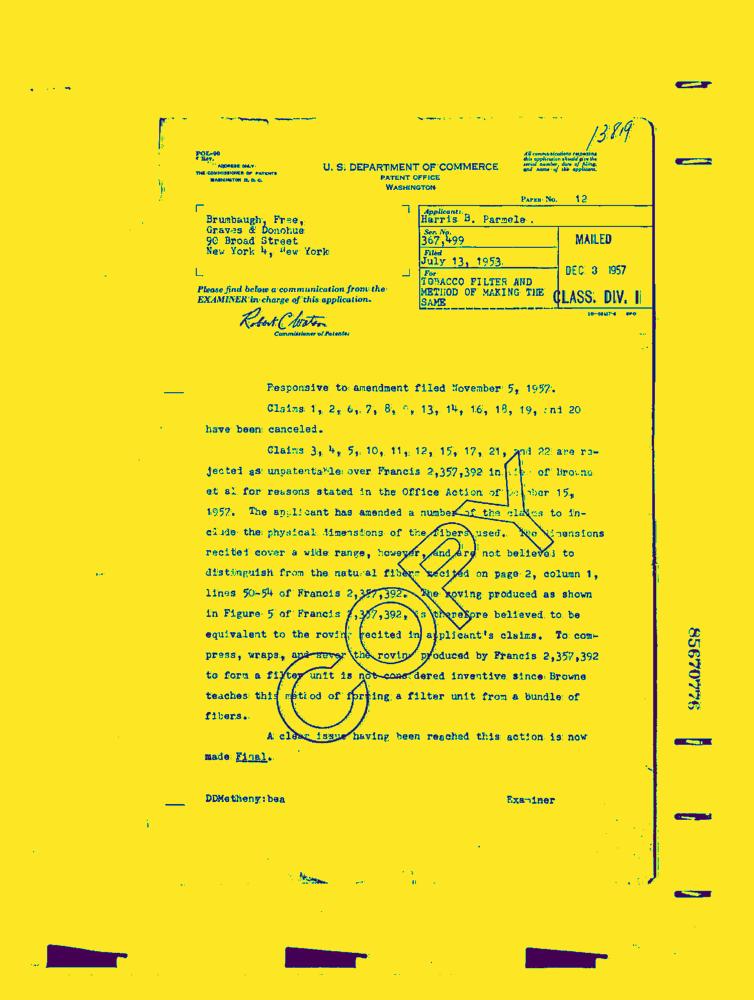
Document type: Letter-Doc